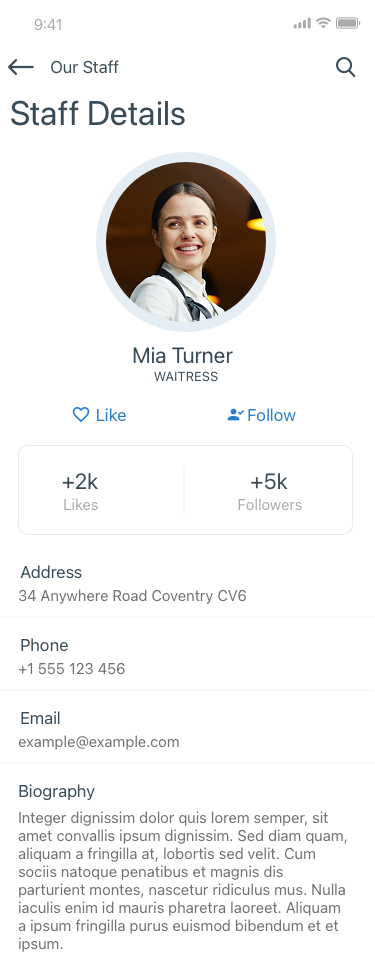
Text in this UI design:
Mia Turner
WAITRESS
Address
34 Anywhere Road Coventry CV6
Phone
+1 555 123 456
Email
example@example.com
Biography
Integer dignissim dolor quis lorem semper, sit amet convallis ipsum dignissim. Sed diam quam, aliquam a fringilla at, lobortis sed velit. Cum sociis natoque penatibus et magnis dis parturient montes, nascetur ridiculus mus. Nulla iaculis enim id mauris pharetra laoreet. Aliquam a ipsum fringilla purus euismod bibendum et et ipsum.
Like
Follow
+2k
Likes
+5k
Followers